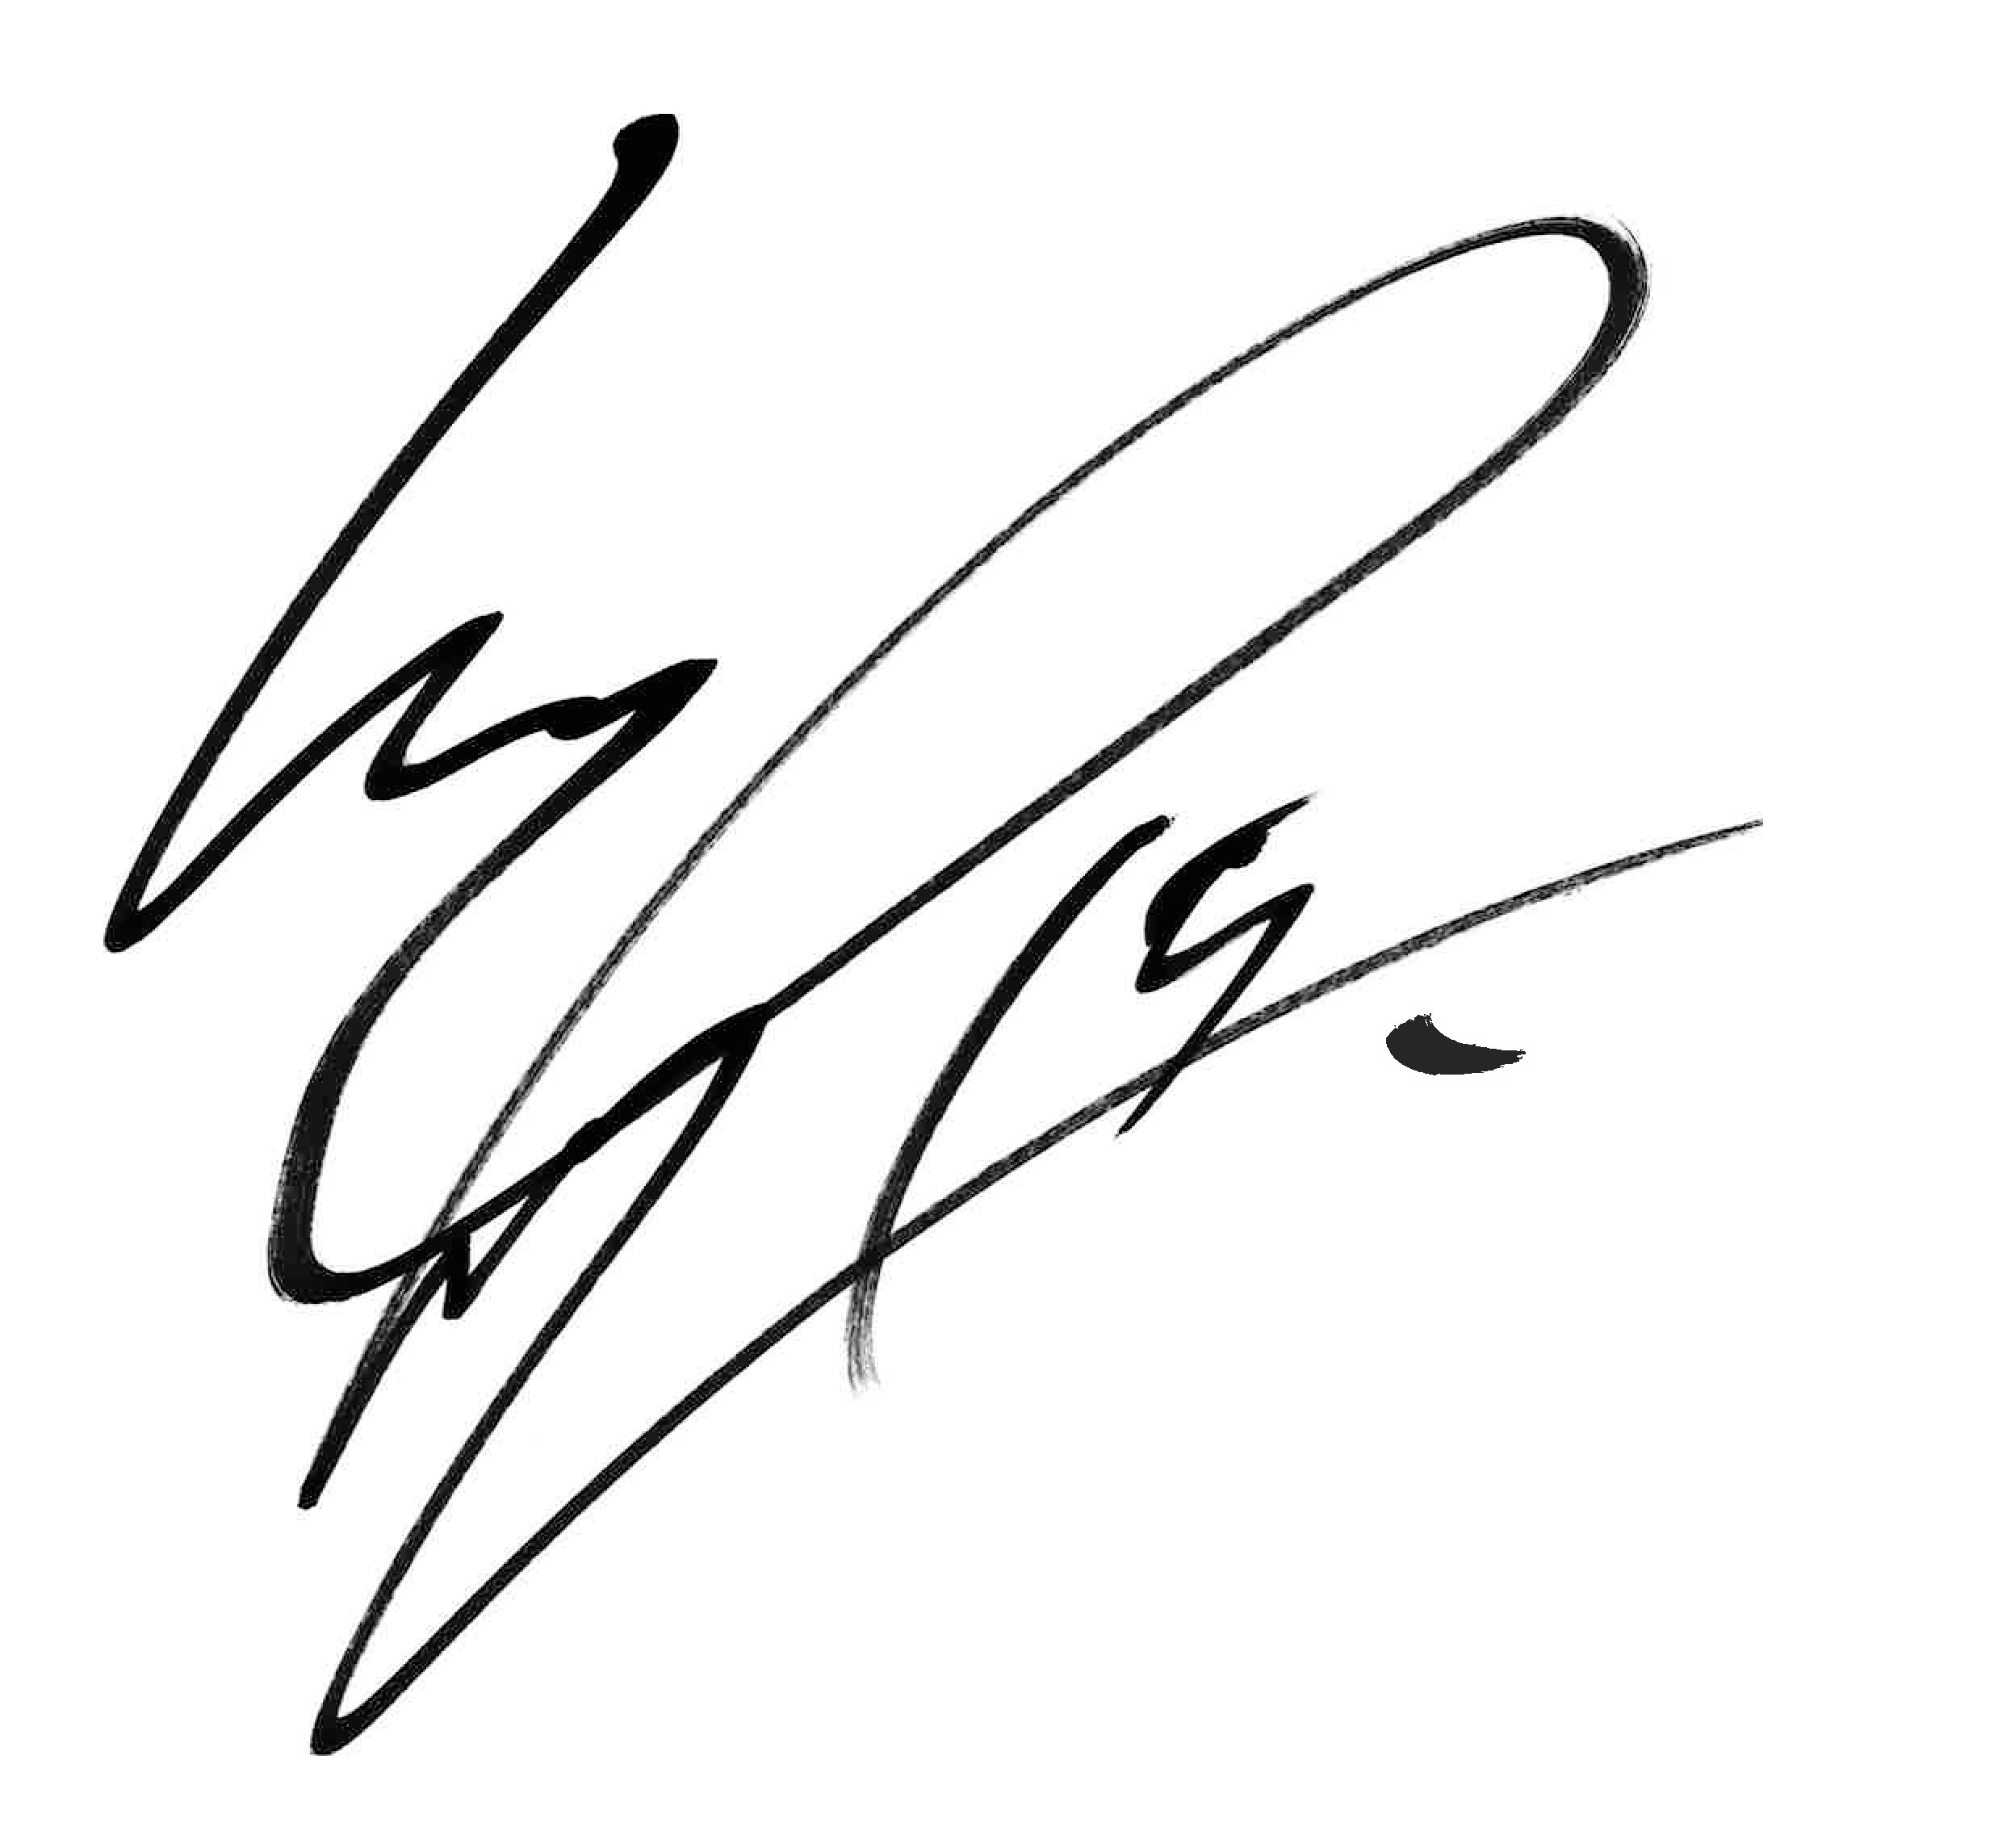
Signature of: kenta hori